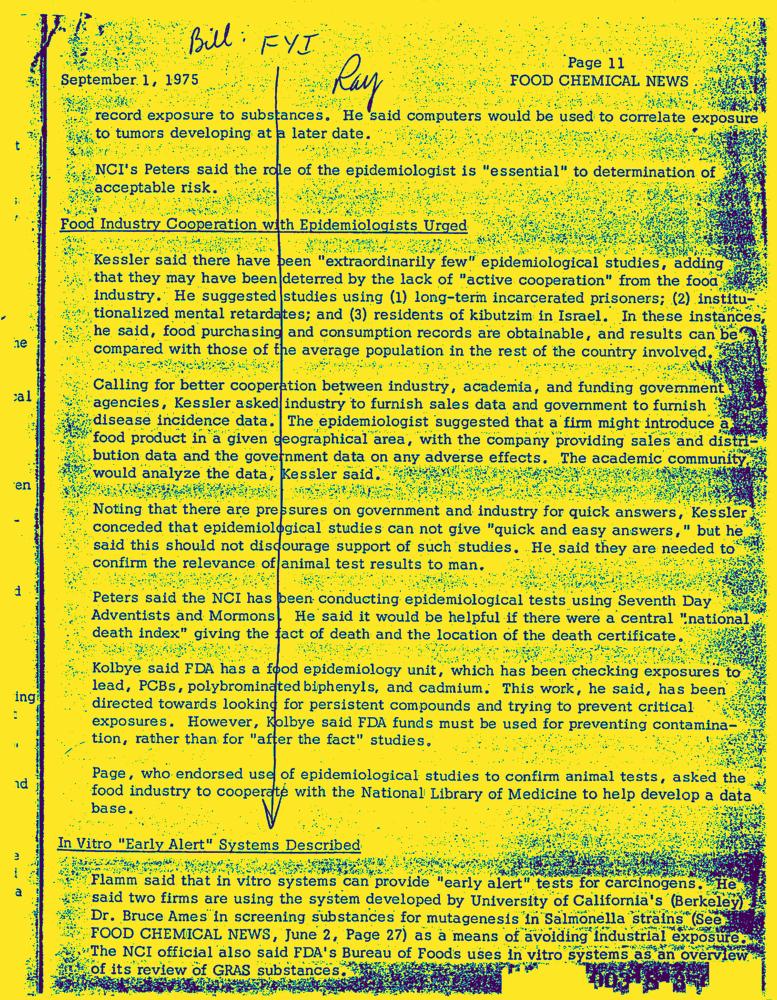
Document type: News-Article